Question: Describe the condition in detail:
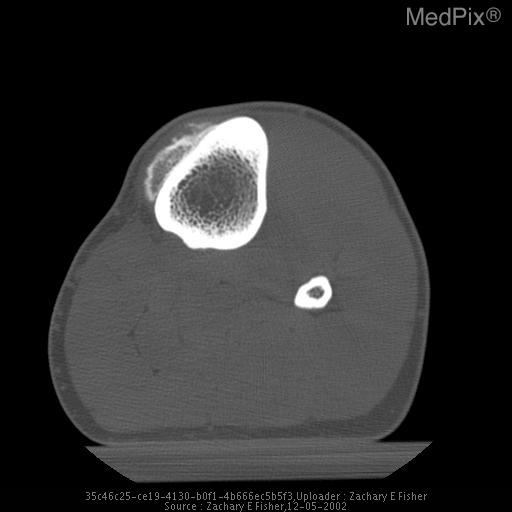
Answer: The disease is discussed as: Parosteal Osteosarcoma (Juxtacortical Osteosarcoma) is an uncommon tumor that is found in a somewhat older age group than osteosarcoma, ranging from 15-50 years of age (median age of 27), and it is more commonly found in women. It accounts for 4% of all osteogenic sarcomas. The classic location for a parosteal osteosarcoma is the posterior distal metaphysis of the femur; however, it may also arise in the posterior metaphysis of the proximal tibia and the proximal metaphysis of the humerus, and rarely elsewhere. It is slow-growing but has a tendency to recur after inadequate excision, and it may metastasize. The lesion arises from the outer fibrous layer of periosteum. Common presenting symptoms are aching or limited range of motion due to interference with a joint.

The tumor merges with the cortex by a stalk early on in the disease process and has a broad base later on in the progression. The bone marrow of the bone does not extend into the base of the tumor. Although, there may be occasional medullary involvement by the tumor.  Radiographically it is a broad-based, juxtacortical, densely ossified mass, the periphery somewhat less dense that the base. CT scan is most useful and can demonstrate a radiolucent zone of periosteum and fibrous tissue trapped between the tumor and cortex. The lesion may consist of three layers: at the cortical surface it is dense and compact, it has a middle layer of amorphous dense bone, and the outer layer there are dense spicules extending into the periphery. These tumors typically have a low signal intensity on T1-weighted images and a high signal intensity on T2-weighted images.  The lesion may eventually progress to cortical destruction and medullary invasion, MRI can be used to grade the extent of tumor extension and cortical disruption.

Differential diagnosis should include; myositis ossificans, osteochondroma and periosteal sarcoma. Myositis ossificans is more densely calcified at its periphery and usually does not involve the adjacent cortex. With an osteochondroma the stalk of an exostosis is contiguous with the cortex of the bone from which it arises and the medullary bone within the stalk is also contiguous with that of the adjacent bone. Chondroid calcification within the cartilaginous cap may be present and is also distinctive.

Parosteal osteosarcoma has a relatively good prognosis compared to conventional osteosarcoma. Wide excision is the preferred treatment and there is normally no role for chemotherapy.